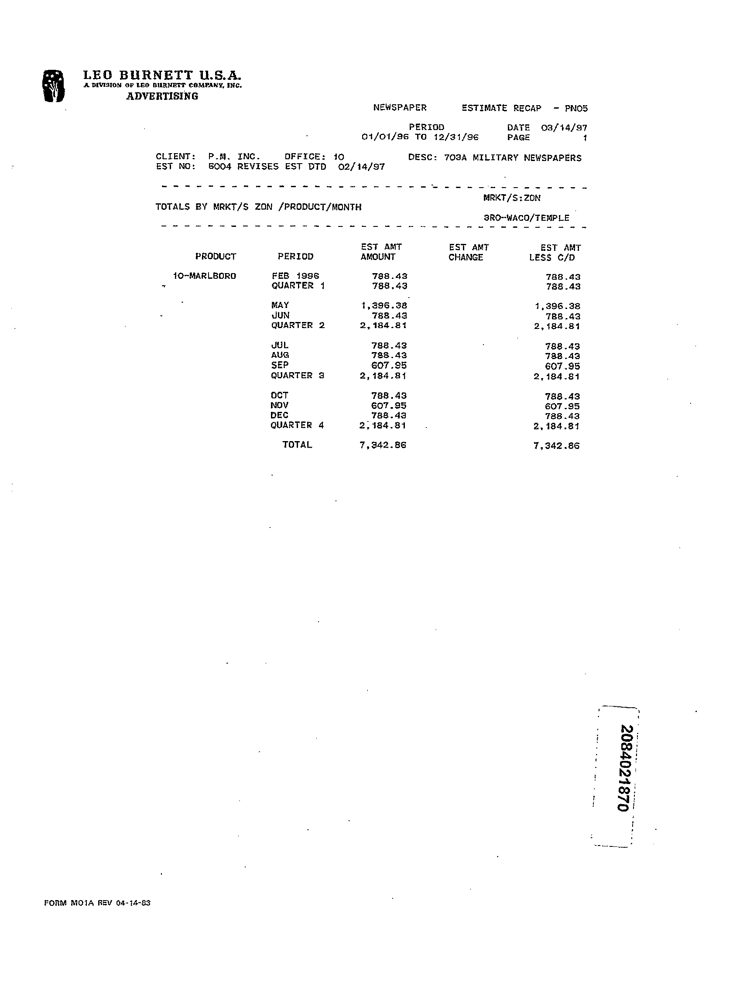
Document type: Invoice